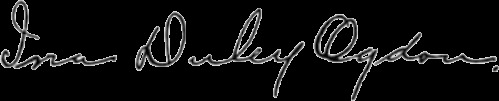
Signature of: ina duley ogdon